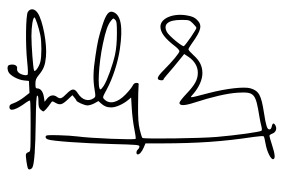
Signature of: lim guan eng